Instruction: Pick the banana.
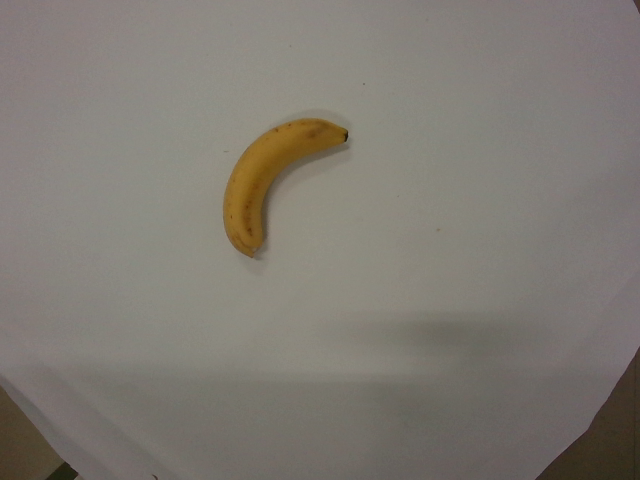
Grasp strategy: vertical